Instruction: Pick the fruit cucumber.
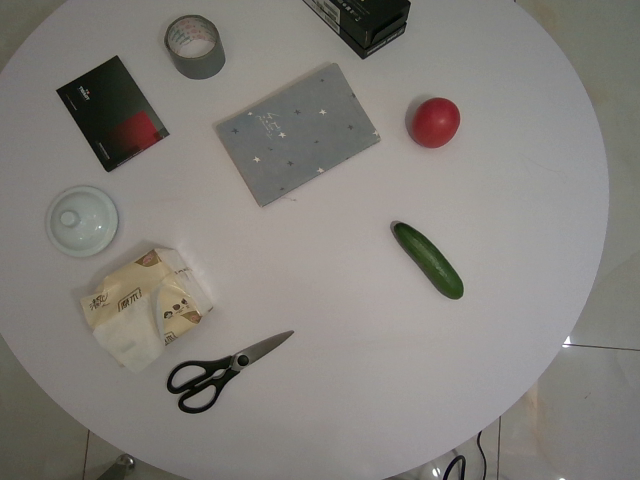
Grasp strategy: vertical